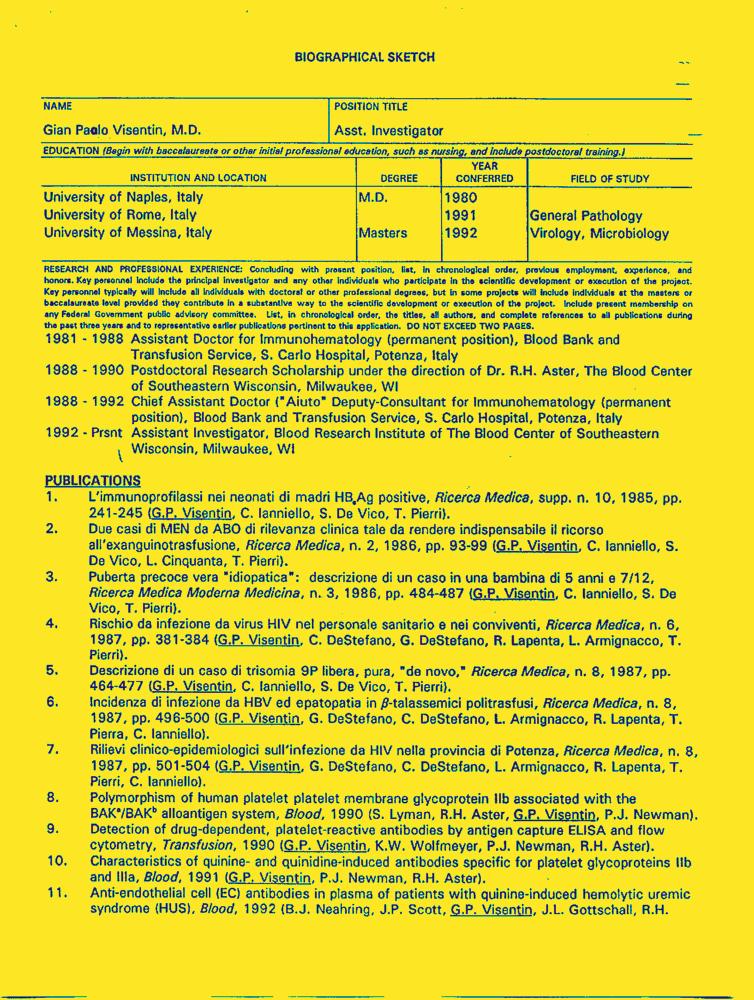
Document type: Resume-Doc